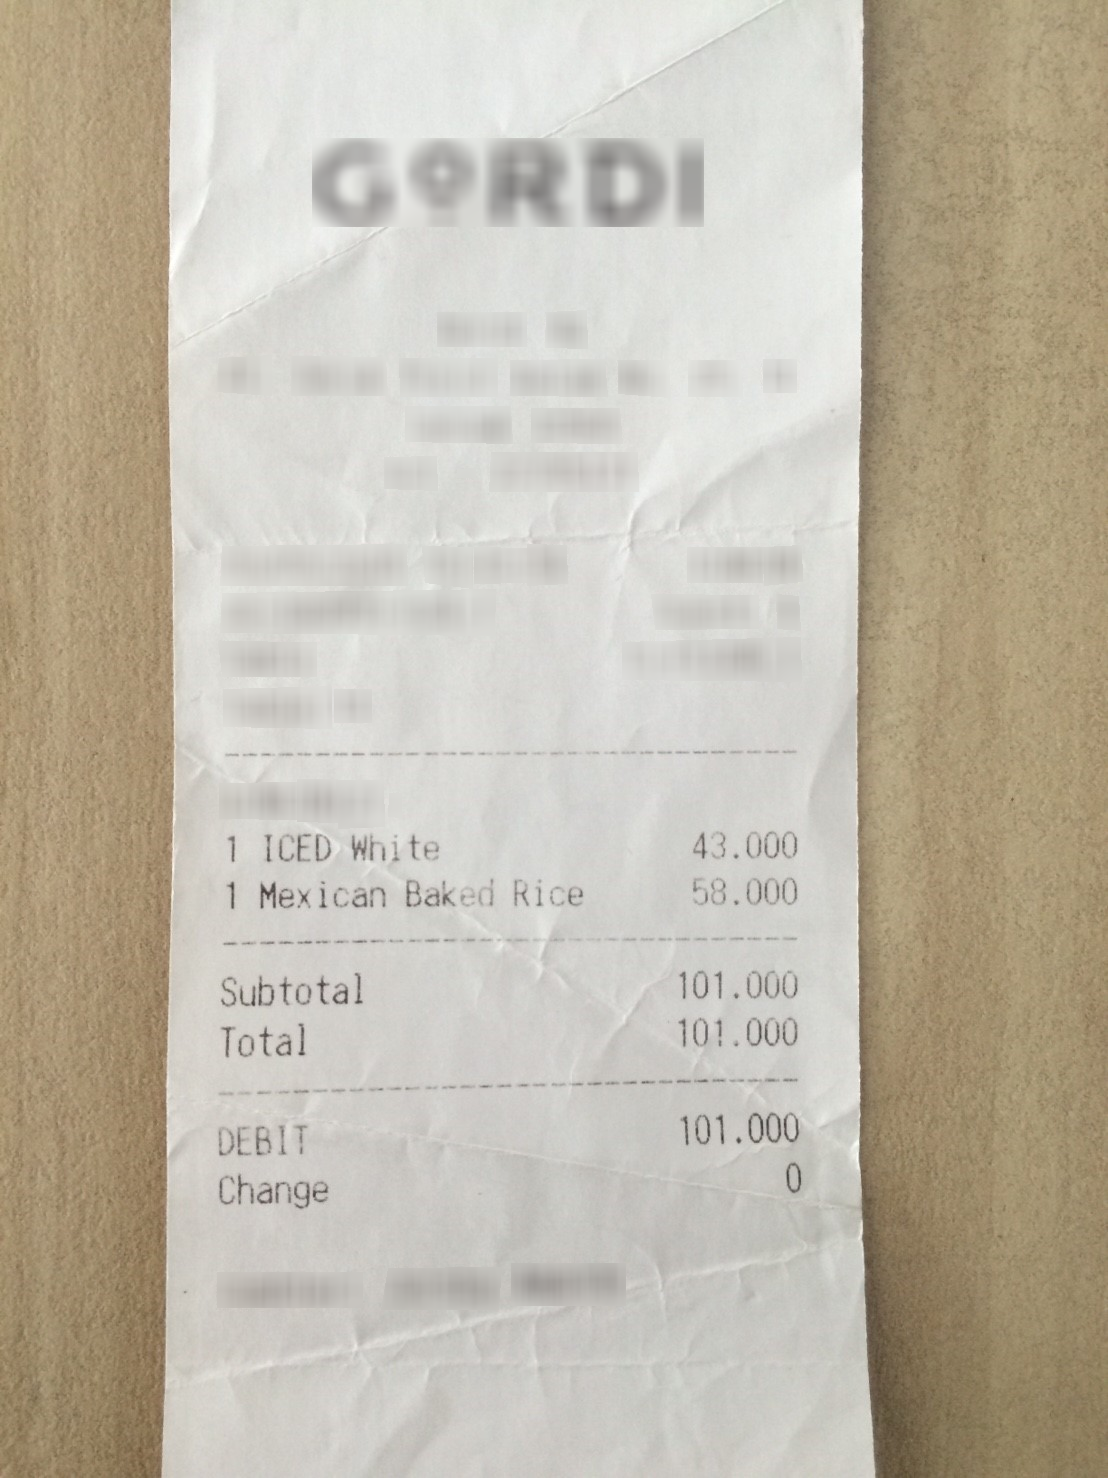
Number of items: 2
Subtotal: 101.000
Total: 101.000
OCR text regions:
text: 1
text: ICED
text: White
text: 43.000
text: 1
text: Mexican
text: Baked
text: Rice
text: 58.000
text: Subtotal
text: 101.000
text: Total
text: 101.000
text: DEBIT
text: 101.000
text: Change
text: 0